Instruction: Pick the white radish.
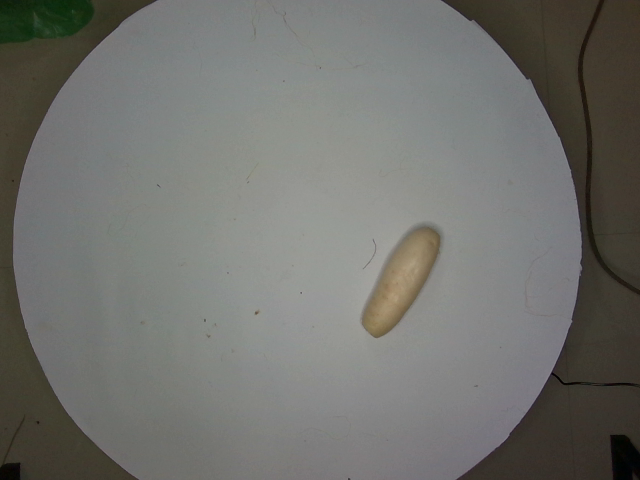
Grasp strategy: vertical